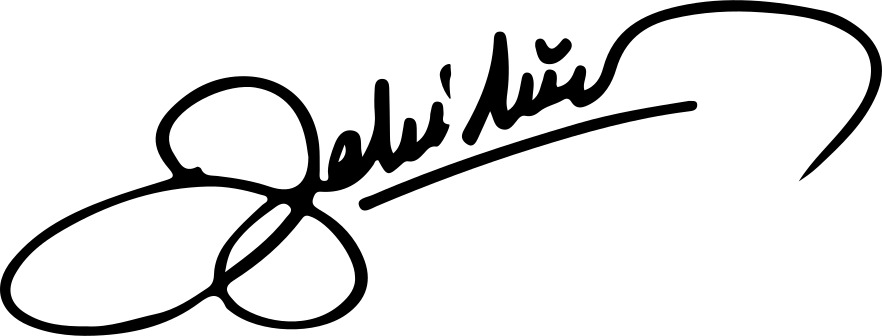
Signature of: zeki müren